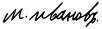
Signature of: marko ivanov